Question: Describe the condition in detail:
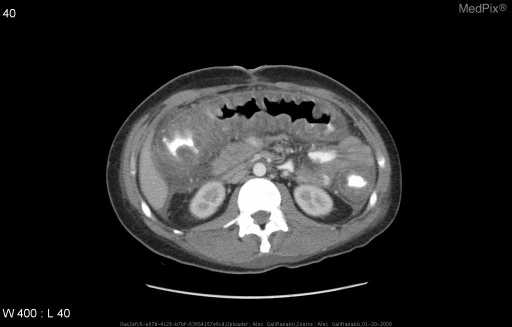
Answer: The disease is discussed as: Many of the findings of colonic inflammation are fairly characteristic of the specific type of colitis that is present.  CT findings used to differentiate one form of colitis from another include:

Degree of mural thickening
Extent to which the layers of the thickened colonic wall are visible
Presence of fistulae or abscesses
Anatomic distribution of the CT abnormalities in the large and small intestine

Ulcerative colitis involves the rectum in virtually all patients. It extends proximally in one continuous segment to involve the remainder of the colon to a variable extent. Computed tomography shows mild-to-moderate, concentric, mural thickening.  The mucosa, the low-density, thickened submucosa, and the serosa are usually visible as three distinct layers. These abnormalities sometimes give the rectum a target-like appearance.  In most patients, there is loss of the normal haustral contour and the colon is shortened. Fistulae and pericolonic abscesses are rare. Proliferation of the perirectal fat is also commonly seen.

In patients with Crohn disease (granulomatous colitis), the entire colon and distal small bowel may be involved; the most common sites are the terminal ileum, right colon, and rectum. Normal intervening segments, so-called skip areas, often separate affected segments of bowel. The colonic wall tends to be thicker than in patients with ulcerative colitis.  The layers of the affected bowel wall may be similar in CT attenuation, giving the wall a homogeneous appearance, but this is not always the case.  Typically, there is inflammation of the pericolonic fat, which appears as a diffuse, hazy increase in its CT attenuation, reflecting the transmural nature of this disease.  As in patients with ulcerative colitis, carcinoma can occasionally develop. In this setting, adenocarcinoma is sometimes scirrhous in type and its CT appearance can mimic that of a benign inflammatory stricture.  Fistulae are common in patients with granulomatous colitis, particularly in the perirectal area.  Abdominal abscesses also may develop adjacent to severely affected segments of bowel.

Pseudomembranous colitis is caused by toxins produced by Clostridium difficile, a gram-positive bacterium that colonizes the gastrointestinal tract in some patients receiving antibiotic therapy.  CT shows characteristic marked thickening of the colonic wall and interhaustral folds, which are sometimes so severe as to nearly obliterate the colonic lumen.  The entire colon is usually involved, but involvement confined to the right colon is not unusual.  Strand-like pattern of edema in the pericolonic fat is present in nearly half of cases.  Fifteen percent of patients have ascites.

Cytomegalovirus colitis is seen in the setting of an immunocompromised patient.  Findings mimic those of C. difficile disease, with profound thickening of the colonic wall and haustra and pericolonic edema.  In both conditions, the mural thickening is largely the result of an edematous submucosal layer that has a low CT attenuation value.

Disseminated histoplasmosis is being seen with increasing frequency because of the susceptibility of patients with AIDS to this disease, especially in endemic areas.  Colonic lesions often have an “apple-core” appearance on barium enema, which appear on CT as one or more focal areas of mural thickening with adjacent adenopathy of mixed attenuation.  Usually, tissue diagnosis is required to separate these lesions from adenocarcinoma.

Colitis due to Schistosoma japonicum presents as left colon mild mural thickening with obliteration of the normal haustral pattern.  Frequently, there is a peculiar pattern of curvilinear calcification in the colonic wall.  Since dense radioopaque contrast can obscure these calcifications, water should be considered as a colonic contrast agent when schistosomiasis is considered a possible etiology.

Beh?et disease most commonly involves the ileocecal region and ascending, but abnormalities may occur anywhere in the colon.  Marked focal thickening of the colonic wall surrounds isolated large cecal ulcers.  This appearance may easily be confused with the ileocecal mural thickening of tuberculosis, which may be distinguished based on associated with low-density caseating lymph nodes in the mesentery.  In the setting of neutropenia, typhlitis may present with low-attenuation cecal mural thickening, with or without mural gas.

Finally, a noninflammatory etiology that must be considered is ischemia.  This classically involves the descending colon and may involve the spenic flexure and sigmoid region.  Expect to see a segmental area of mural thickening which may be severe enough to narrow the lumen.